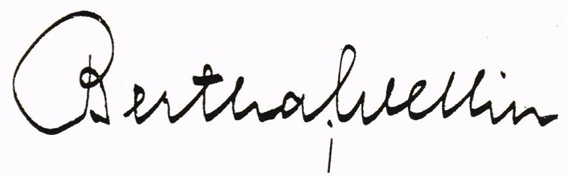
Signature of: bertha wellin